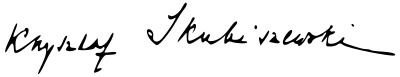
Signature of: krzysztof skubiszewski